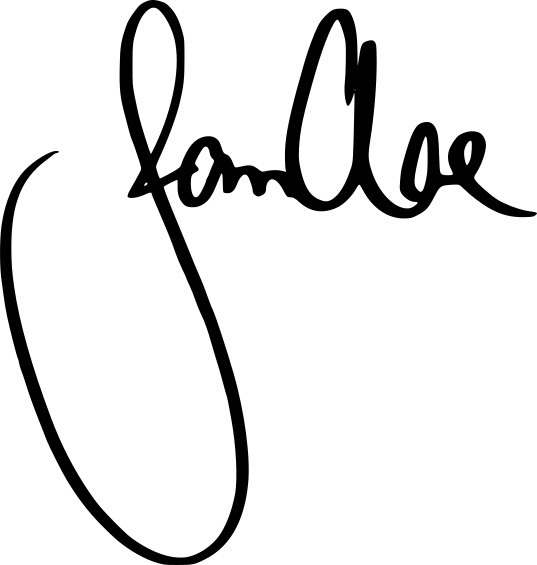
Signature of: jason clare